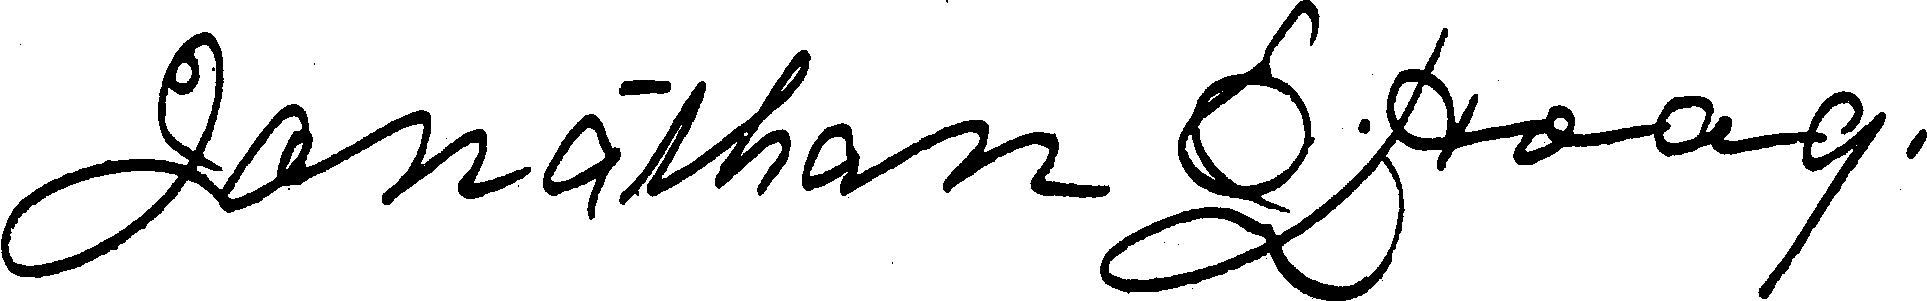
Signature of: jonathan e hoag